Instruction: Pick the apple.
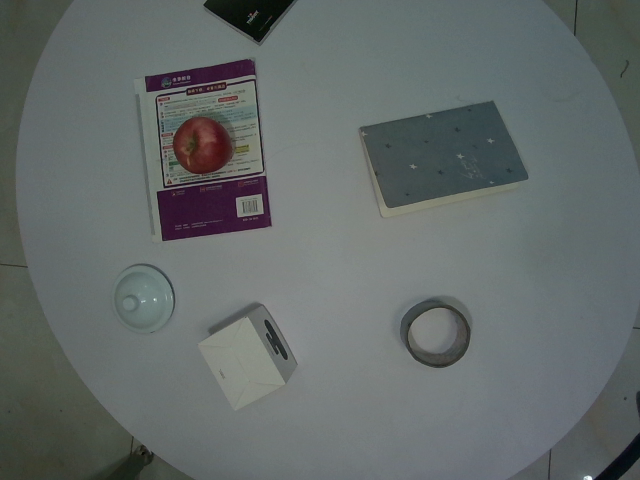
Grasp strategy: vertical